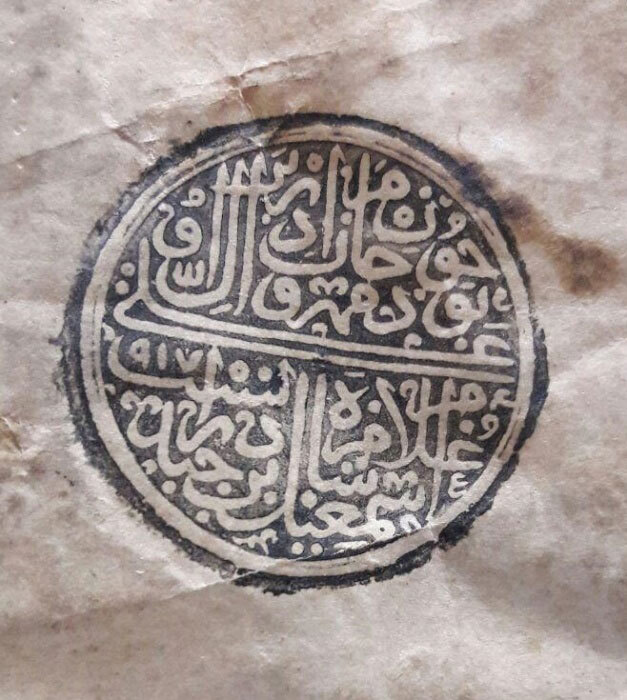
Signature of: ismail i